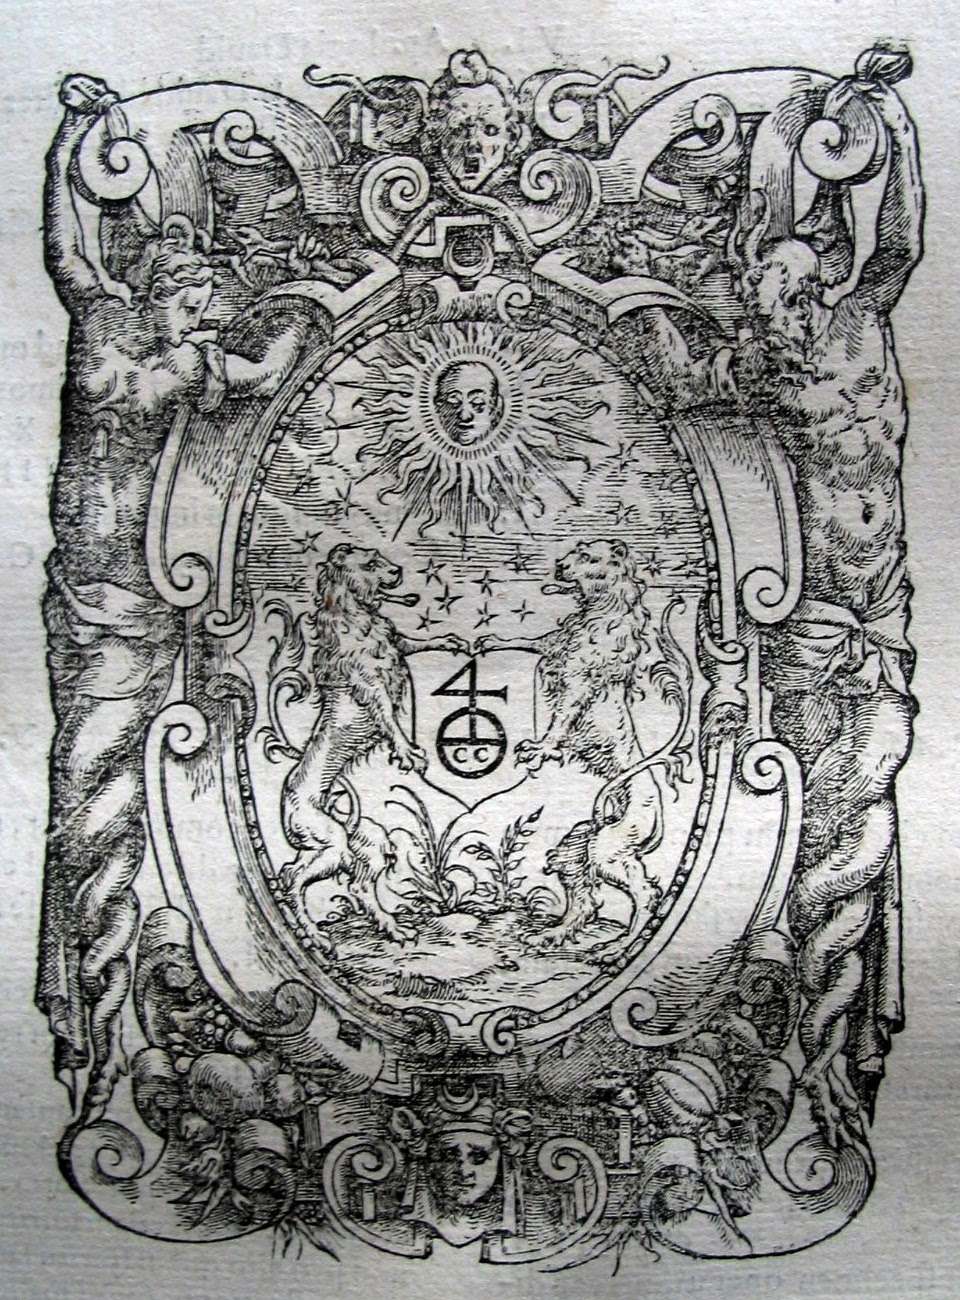
Signature of: charlotte guillard